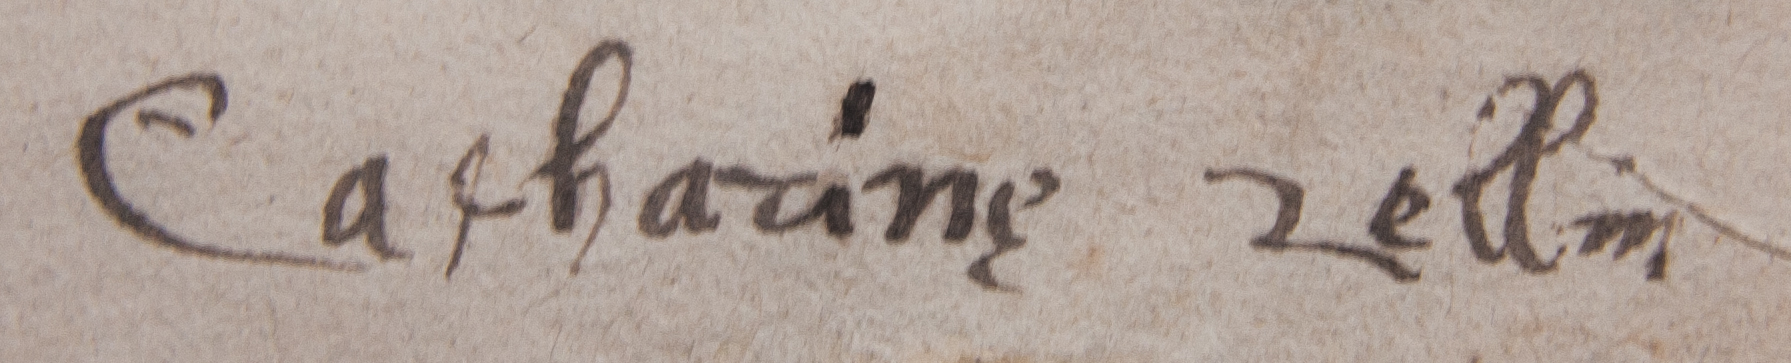
Signature of: katharina zell